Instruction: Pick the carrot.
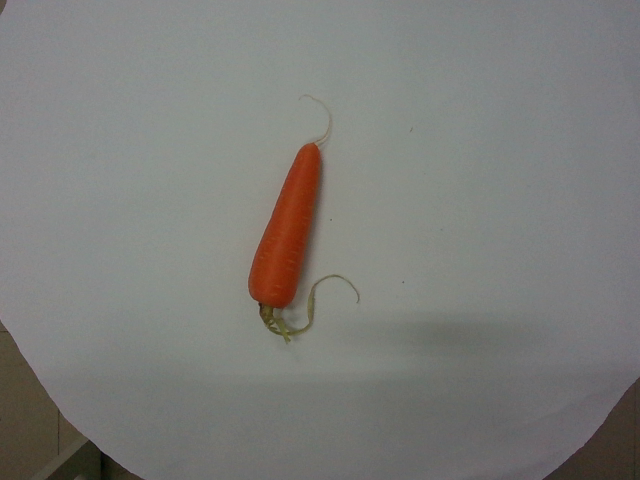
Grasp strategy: vertical